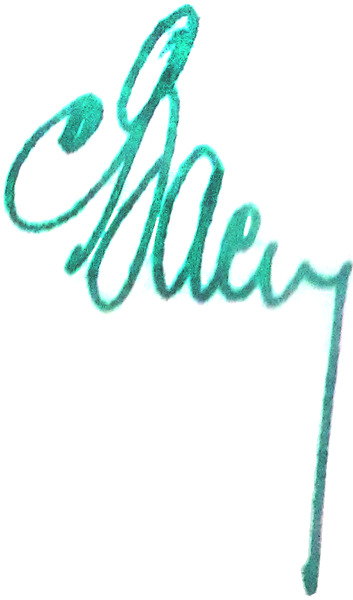
Signature of: q54365886